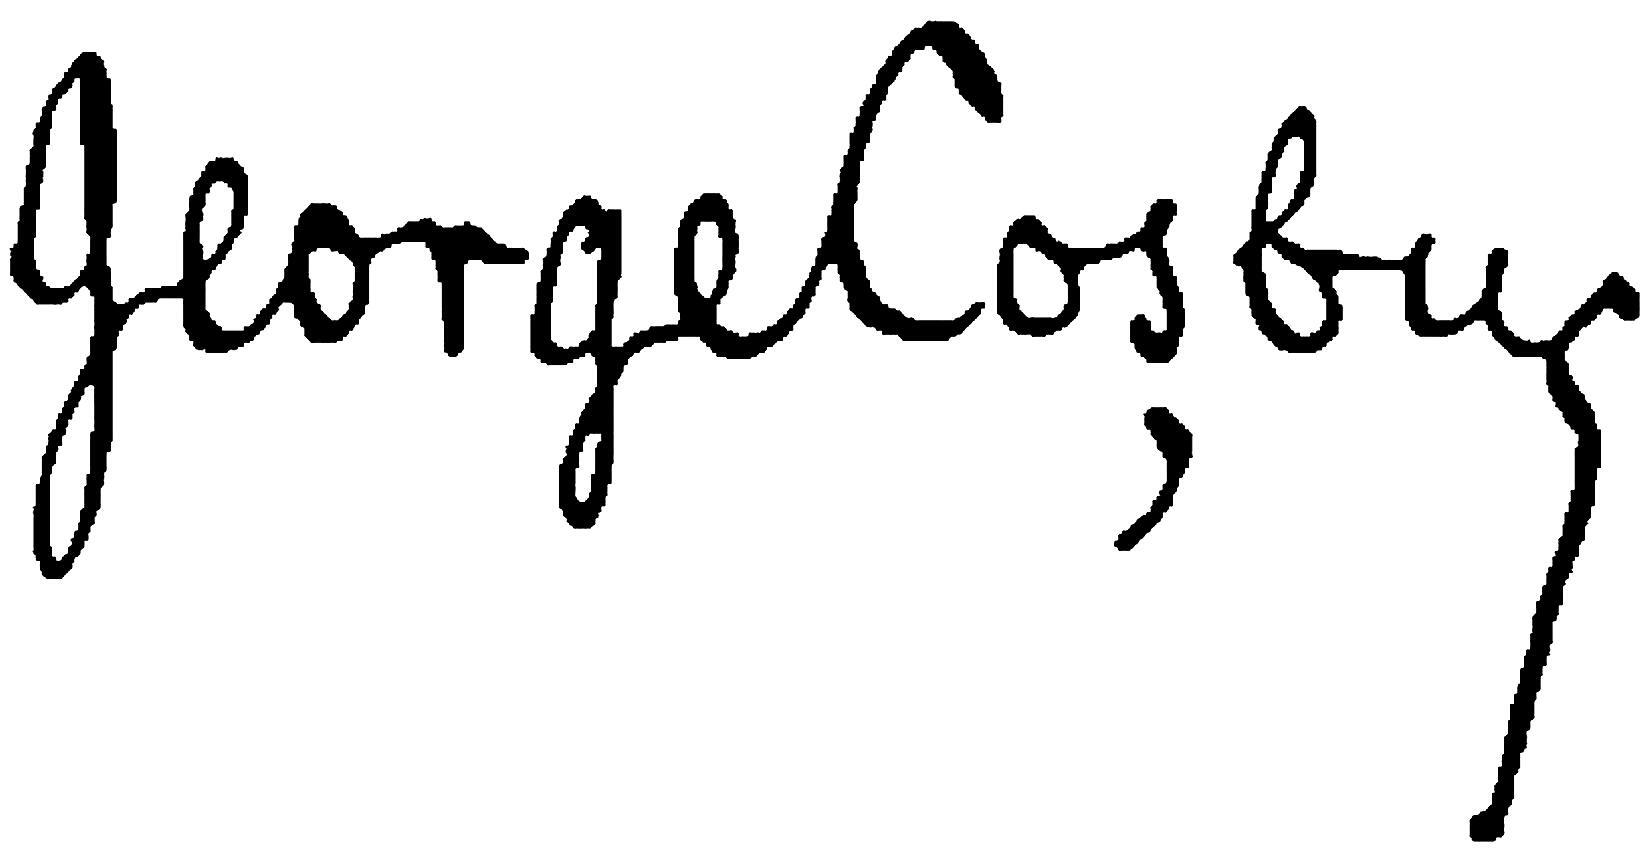
Signature of: george coșbuc